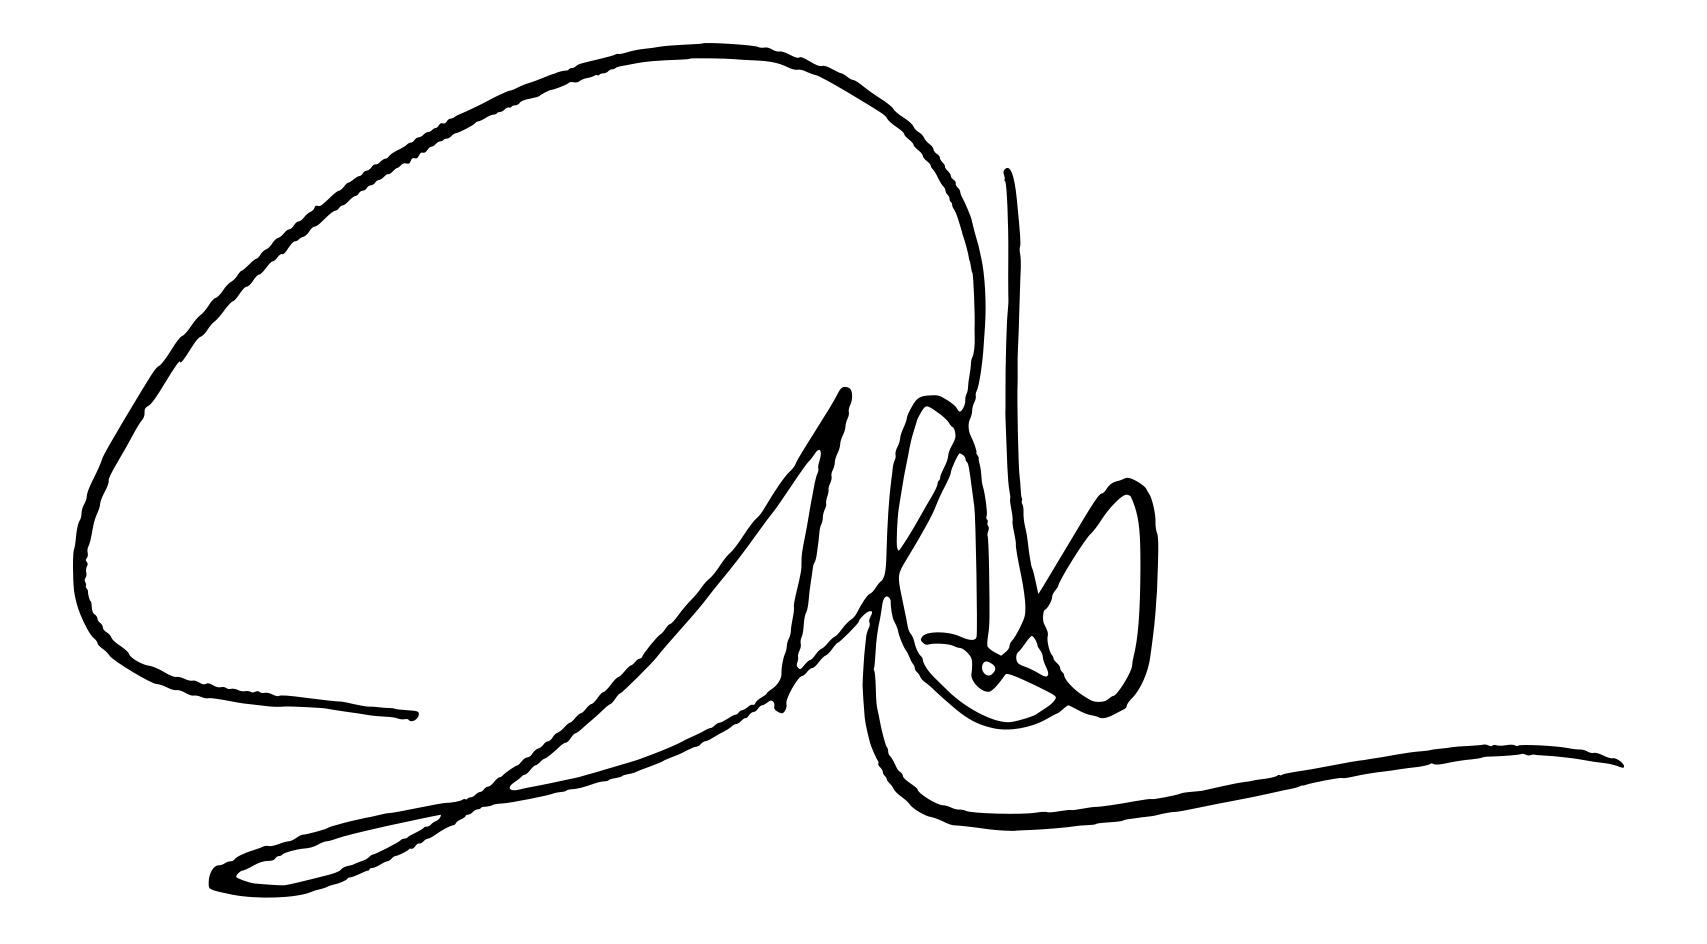
Signature of: itamar franco